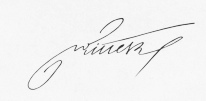
Signature of: heinrich ritter von wittek